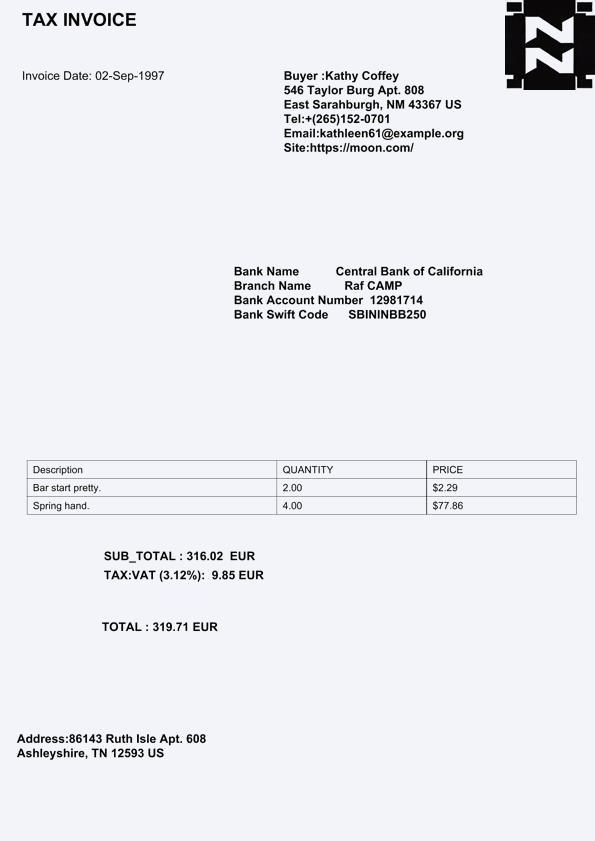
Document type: Invoice